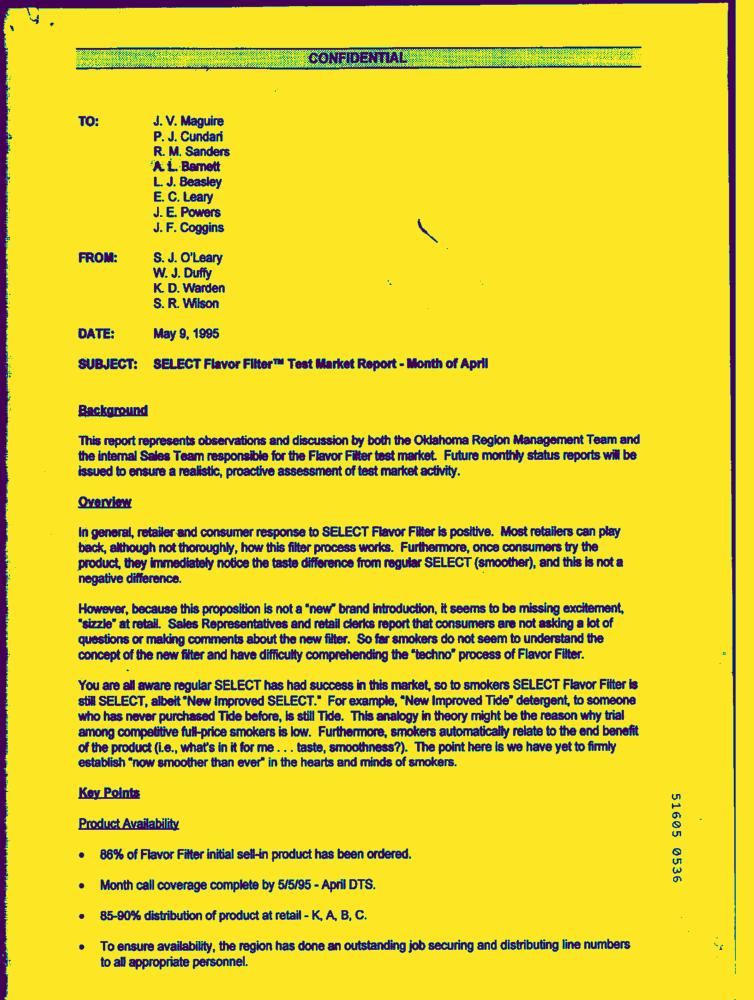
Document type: Letter-Doc